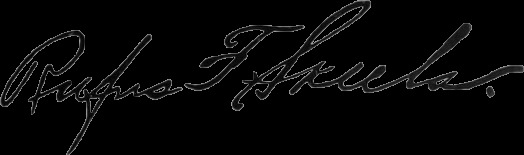
Signature of: rufus f skeels